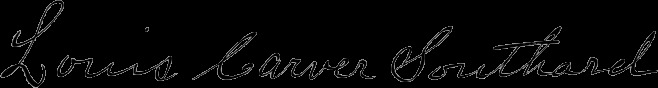
Signature of: louis c southard